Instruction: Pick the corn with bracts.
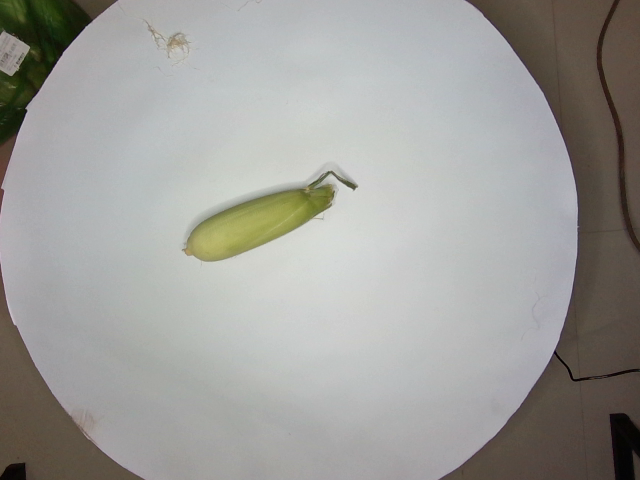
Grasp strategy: vertical